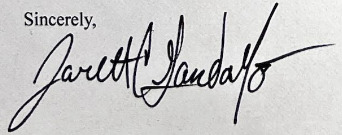
Signature of: jarett gandolfo